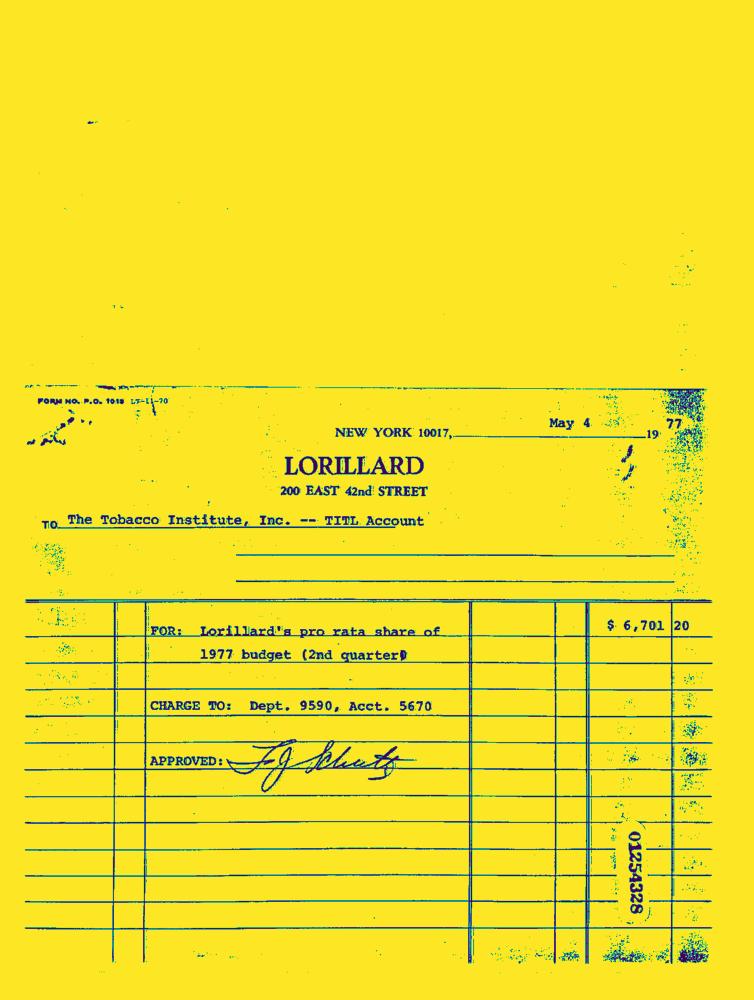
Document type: Invoice-Doc